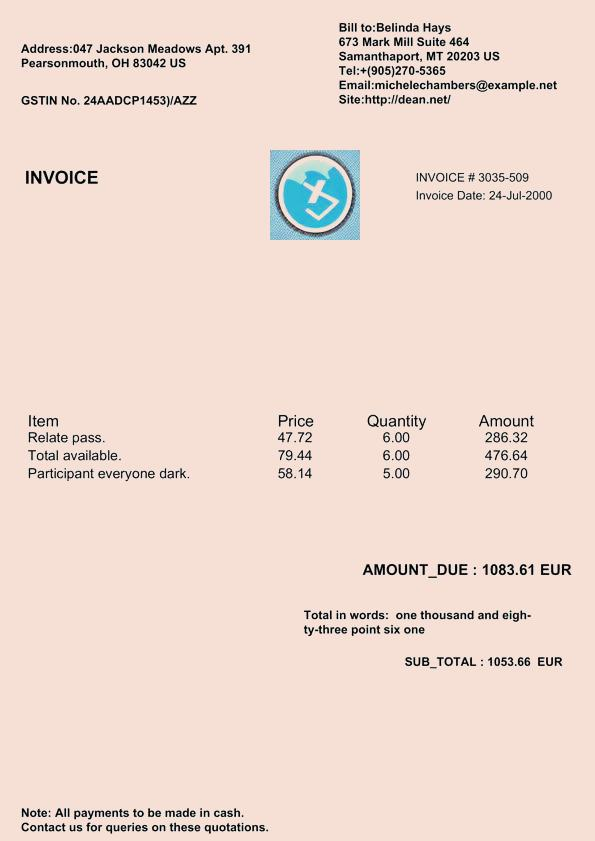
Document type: Invoice